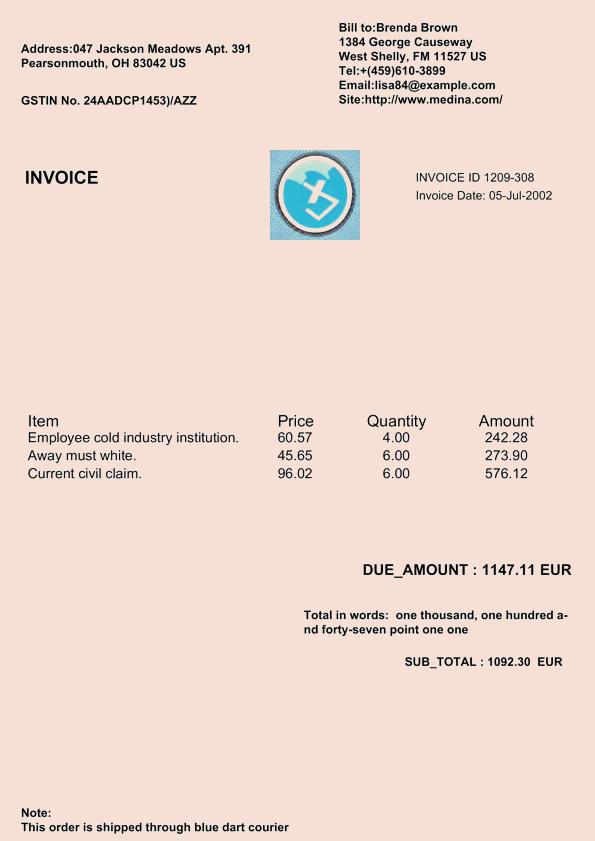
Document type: Invoice